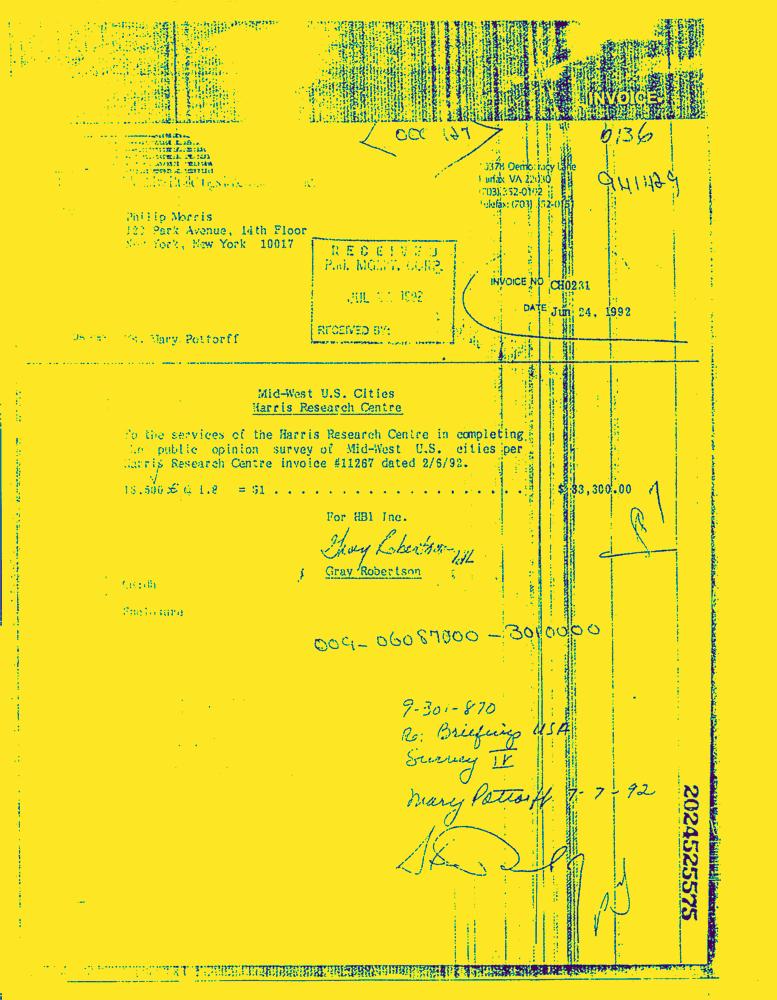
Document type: Invoice-Doc